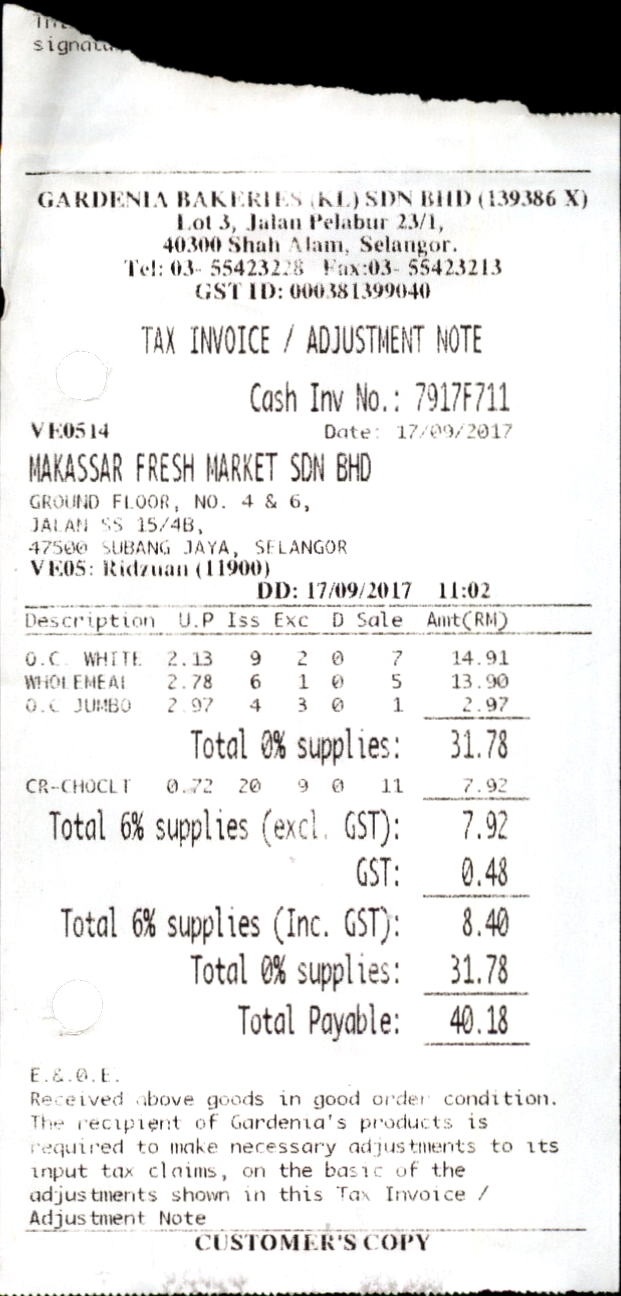
GARDENIA BAKERIES (KL) SDN BHD (139386 X)
LOT 3, JALAN PELABUR 23/1,
40300 SHAH ALAM, SELANGOR.
TEL: 03- 55423228
GST ID: 000381399040
TAX INVOICE / ADJUSTMENT NOTE
CASH INV NO.: 7917F711
VE0514
DATE: 17/09/2017
MAKASSAR FRESH MARKET SDN BHD
GROUND FLOOR, NO. 4 & 6,
JALAN SS 15/4B,
47500 SUBANG JAYA, SELANGOR
VE05: RIDZUAN (11900)
DD: 17/09/2017
DESCRIPTION
U.P
ISS
EXC
D
SALE
AMT(RM)
O.C WHITE
2.13
9
2
0
7
14.91
WHOLEMEAI
2.78
6
1
0
5
13.90
O.C JUMBO
2.97
4
3
0
1
2.97
TOTAL 0% SUPPLIES:
31.78
CR-CHOCLT
0.72
20
9
0
11
7.92
TOTAL 6% SUPPLIES (EXCL. GST):
7.92
GST:
0.48
TOTAL 6% SUPPLIES (INC. GST):
8.40
TOTAL 0% SUPPLIES:
31.78
TOTAL PAYABLE:
40.18
E.&.0.E.
RECEIVED ABOVE GOODS IN GOOD ORDER CONDITION.
THE RECIPIENT OF GARDENIA'S PRODUCTS IS
REQUIRED TO MAKE NECESSARY ADJUSTMENTS TO ITS
INPUT TAX CLAIMS, ON THE BASIC OF THE
ADJUSTMENTS SHOWN IN THIS TAX INVOICE /
ADJUSTMENT NOTE
CUSTOMER'S COPY
FAX:03- 55423213
11:02
SIGNA